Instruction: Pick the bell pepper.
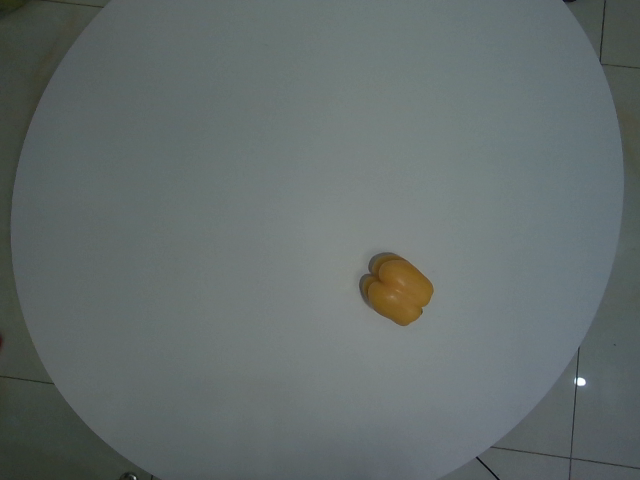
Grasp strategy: vertical